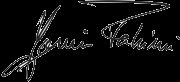
Signature of: yasmin fahimi